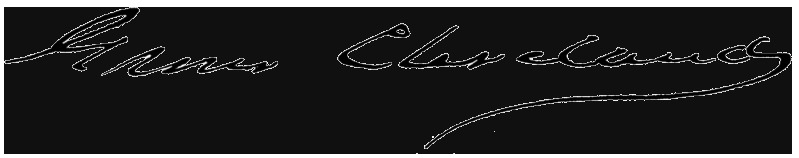
Signature of: grover cleveland